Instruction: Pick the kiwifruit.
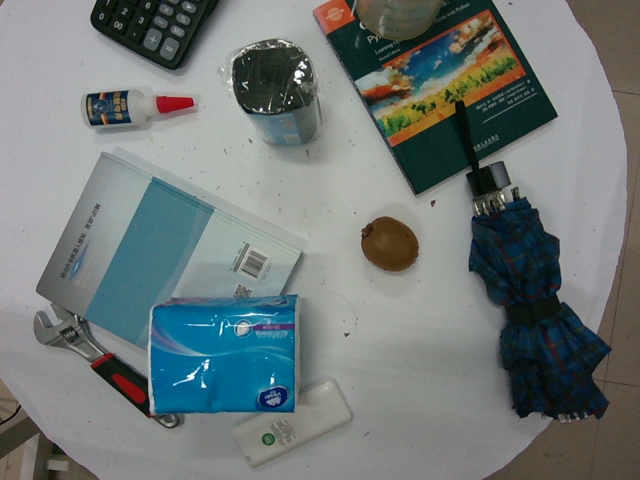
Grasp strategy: vertical